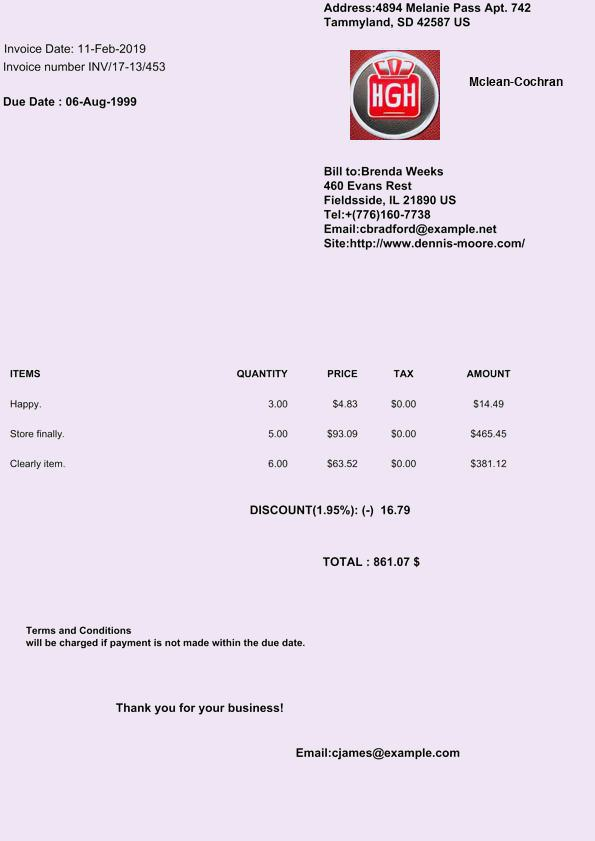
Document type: Invoice